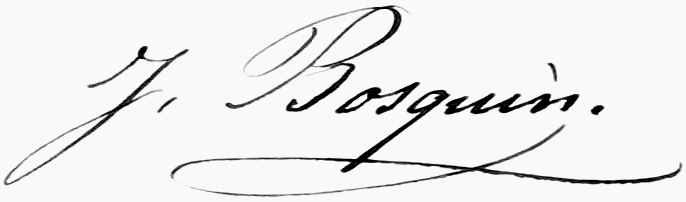
Signature of: jules bosquin